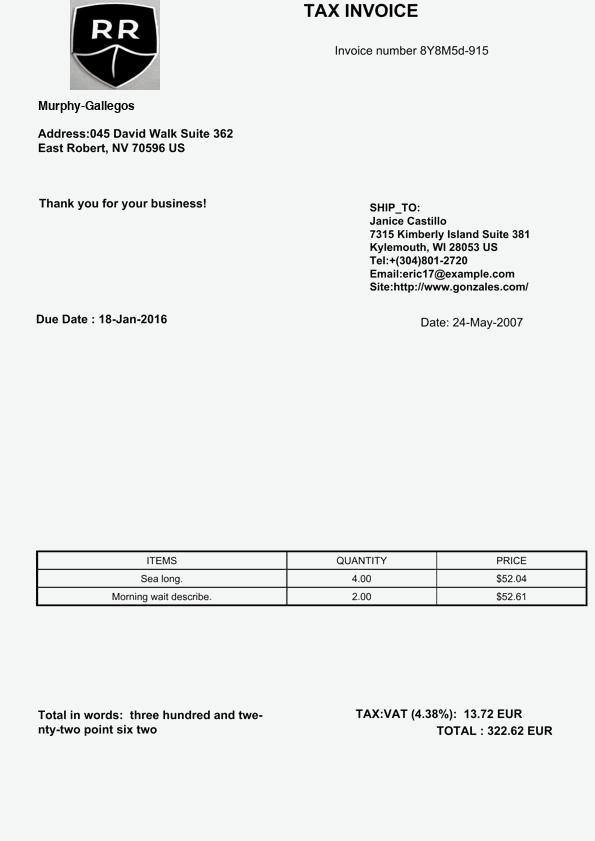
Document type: Invoice